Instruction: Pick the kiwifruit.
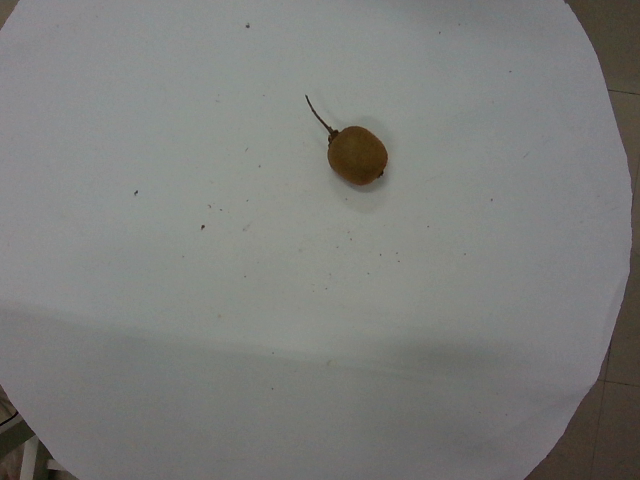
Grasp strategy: vertical